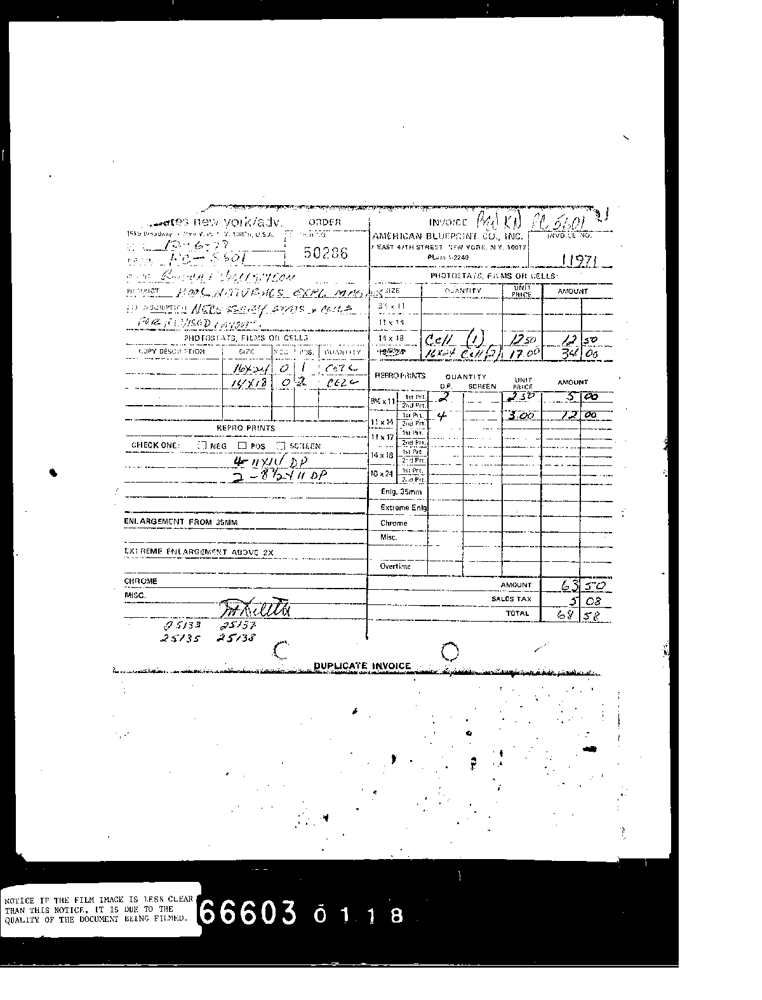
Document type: Invoice